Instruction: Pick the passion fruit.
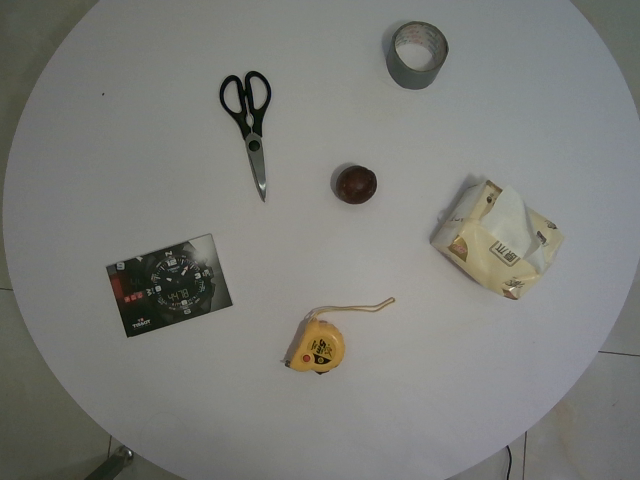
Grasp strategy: vertical